Question: What do the imaging results show?
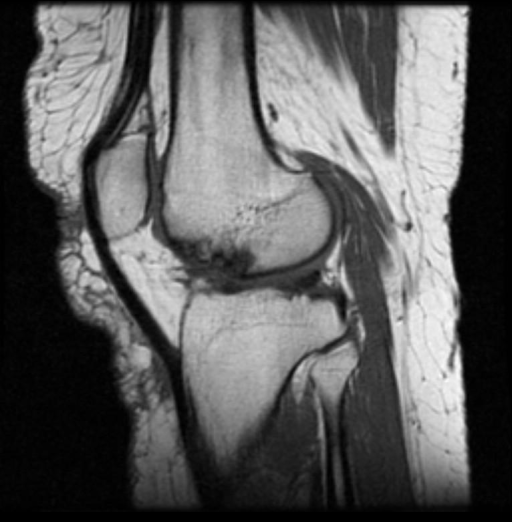
Answer: The imaging shows Radiographs demonstrate an area of subchondral collapse with subchondral sclerosis in the weight bearing surface of the left lateral femoral condyle.  MRI further illustrates osteonecrotic focus (low T1 and low T2 signal) with surrounding edema.  Early in the disease process, some degree of T2 and PD hyperintensity can be seen.  Also, surrounding edema can sometimes mask areas of subchondral sclerosis. Area of low T1 signal representing focus of osteonecrosis..